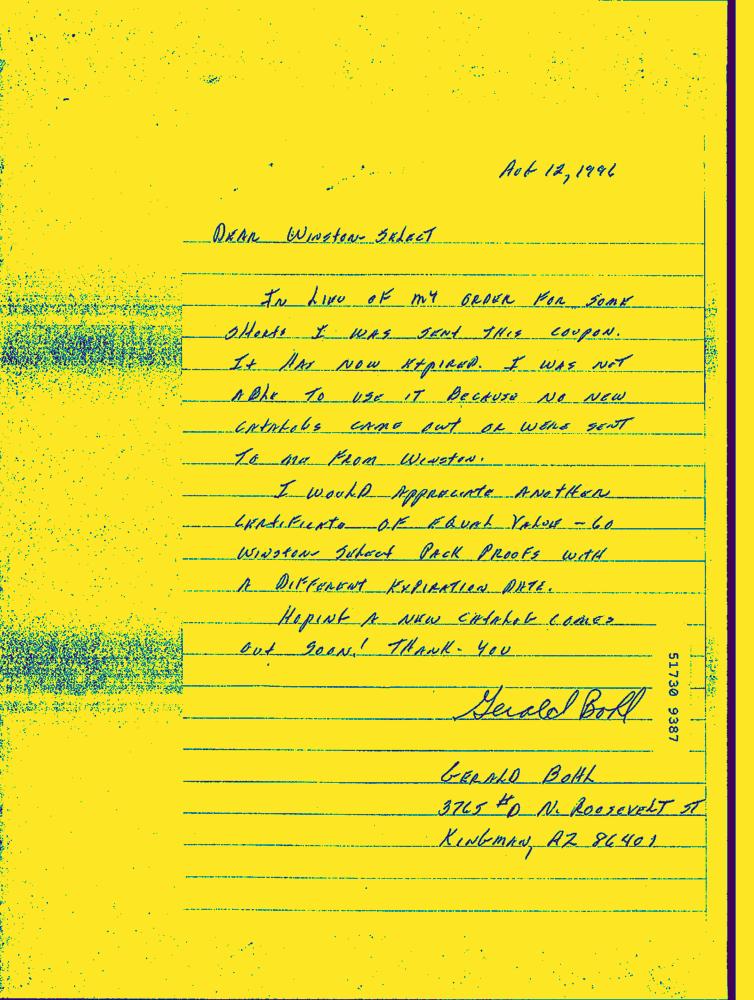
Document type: Hand-Written